Question: What was observed in the imaging?
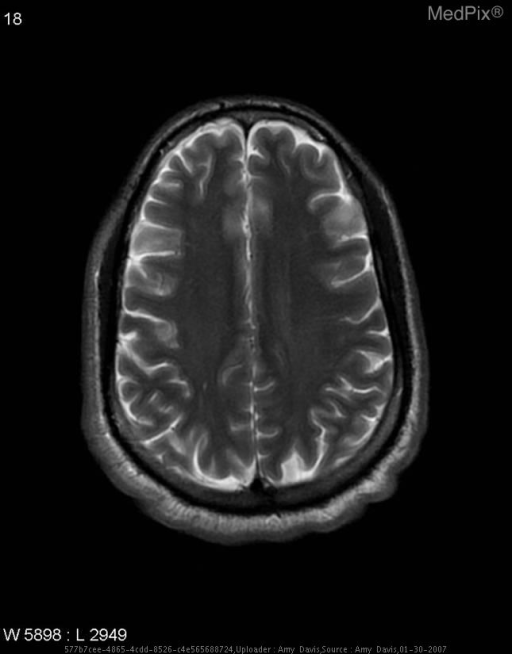
Answer: The imaging shows Multiplanar, multi-sequence MRI of brain without IV contrast.  Time-of-flight and contrast enhanced MRA of neck and intracranial vasculature with 3D reconstructions.
    - several small areas of restricted diffusion, two in the right temporal lobe and two in right posterior frontal lobe.  Areas have a small amount of associated T2 hyperintensity, most consistent with acute to subacute infarctions. Right frontal lobe lesions are gyroform.

DWI shows area of hyperintensity in right cerebral hemisphere

No evidence of hemodynamically significant stenosis in the common carotids. Small areas of restricted diffusion- right temporal lobe, right posterior frontal lobe
Associated T2 hyperintensity and acute/subacute infarctions.